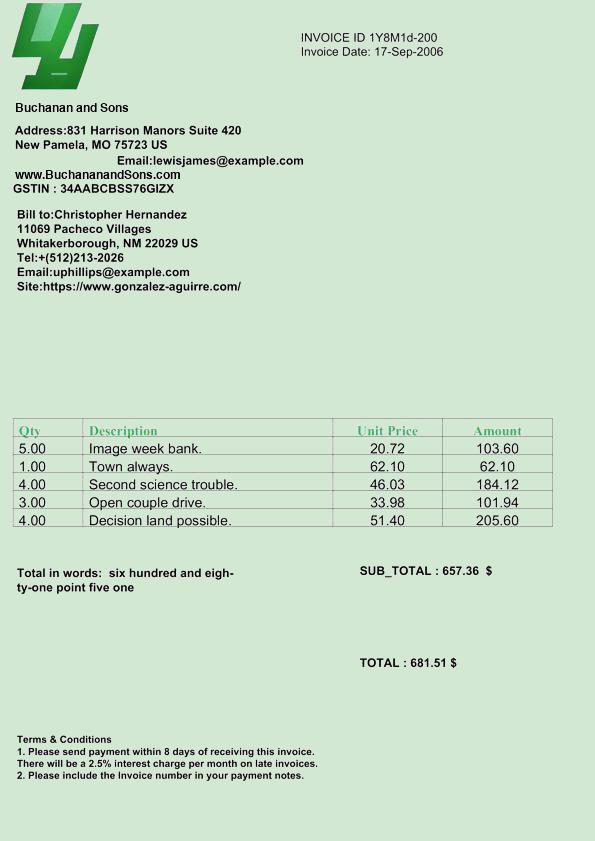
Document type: Invoice